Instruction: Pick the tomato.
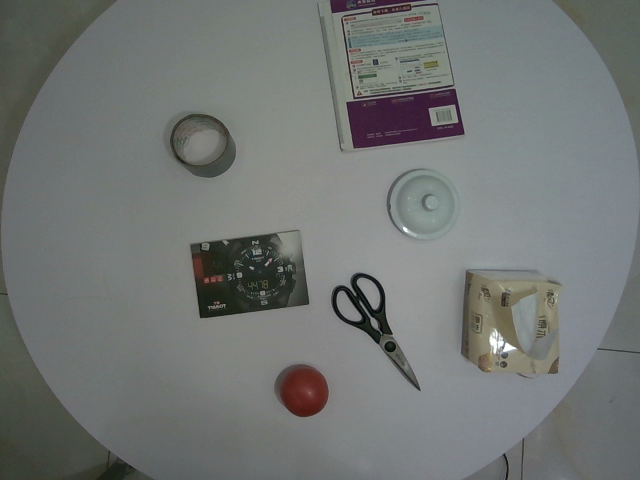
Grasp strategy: vertical